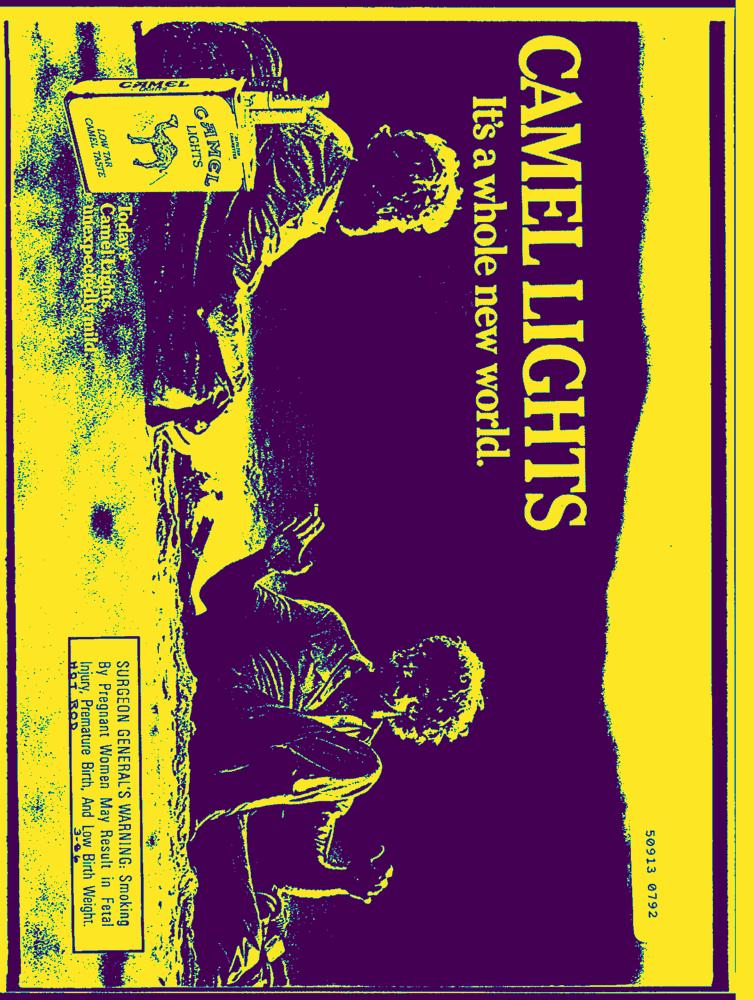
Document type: AD